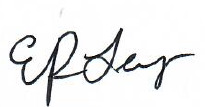
Signature of: emerson levy